Question: What jurisdiction, city, or county is the document associated with?
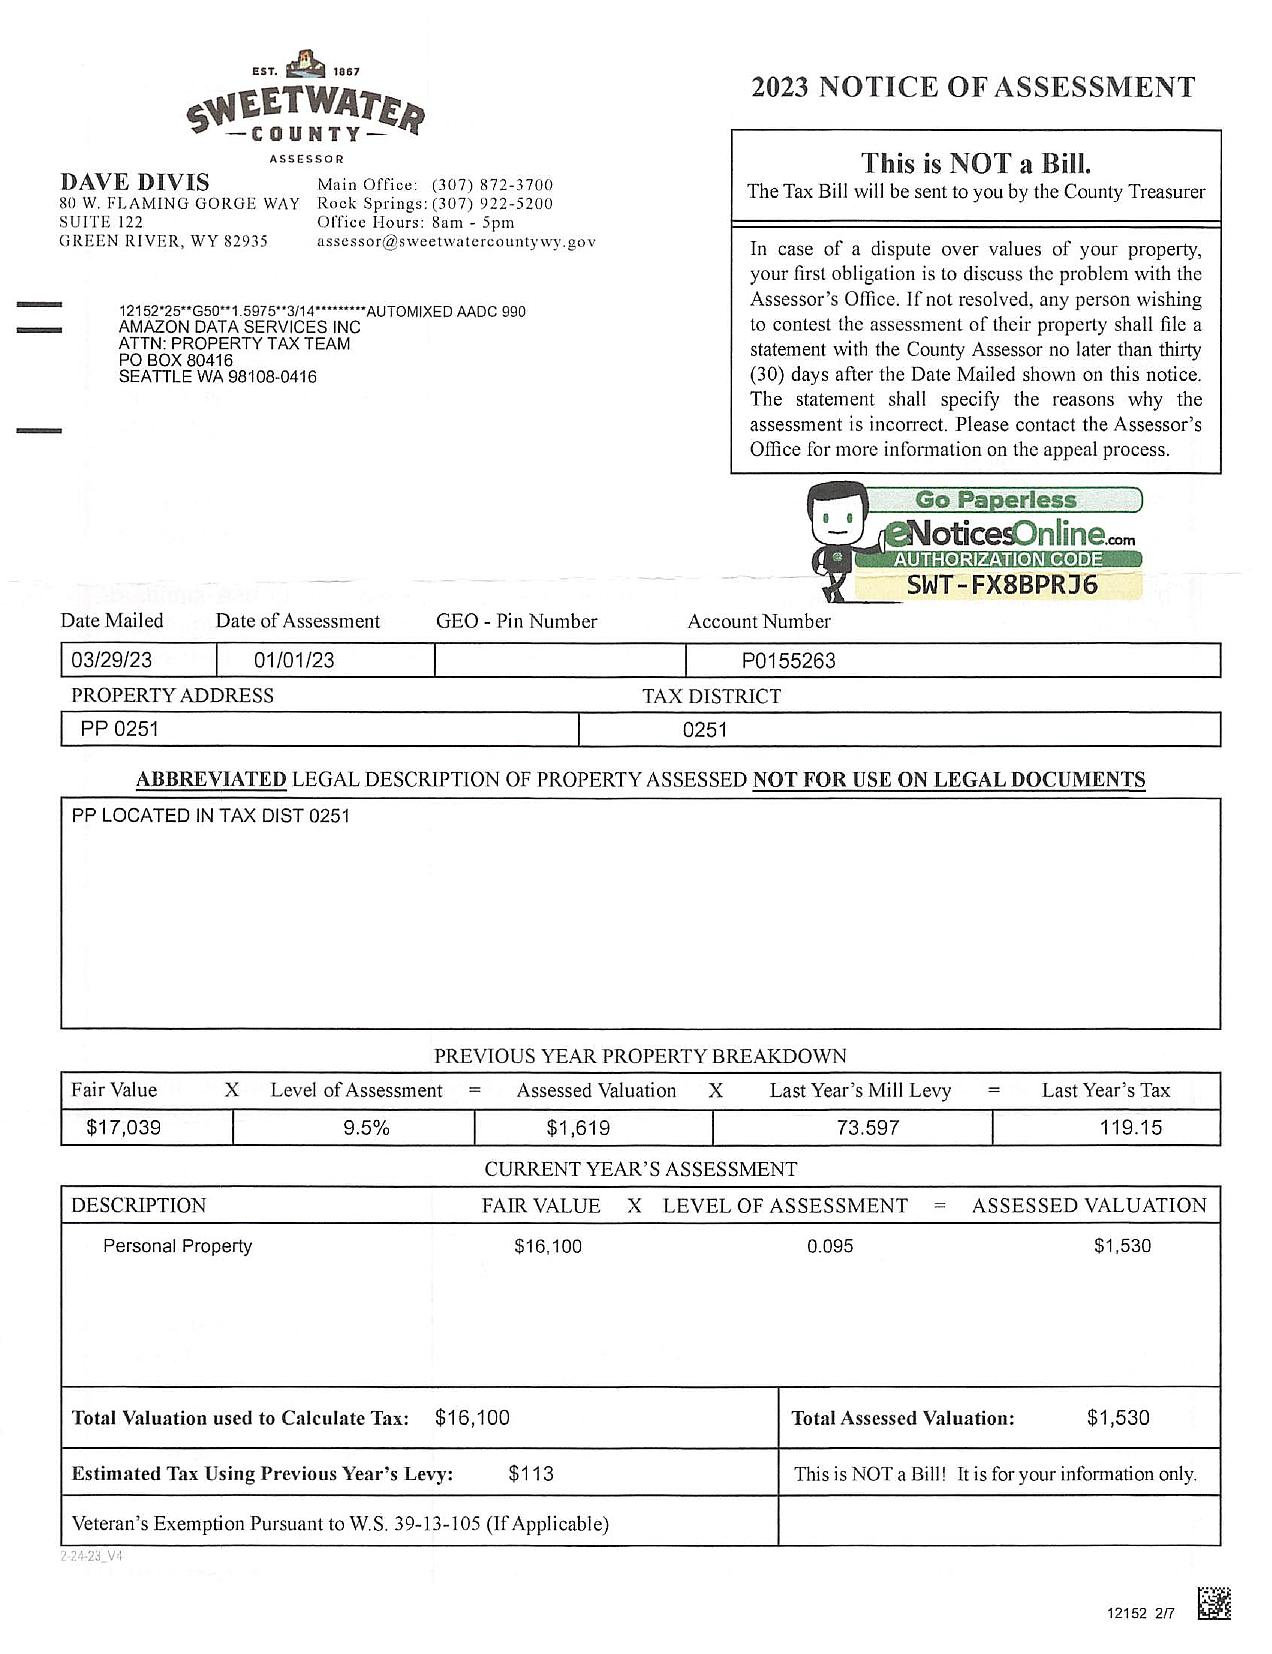
Answer: "Sweetwater County"